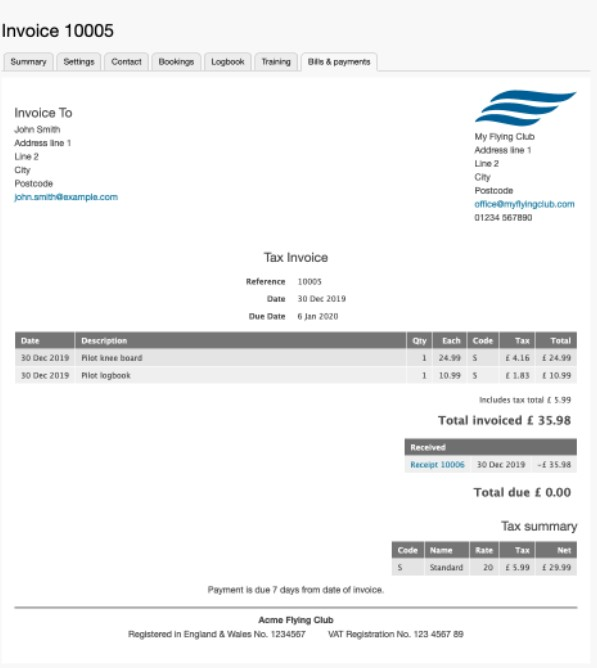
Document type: Invoice